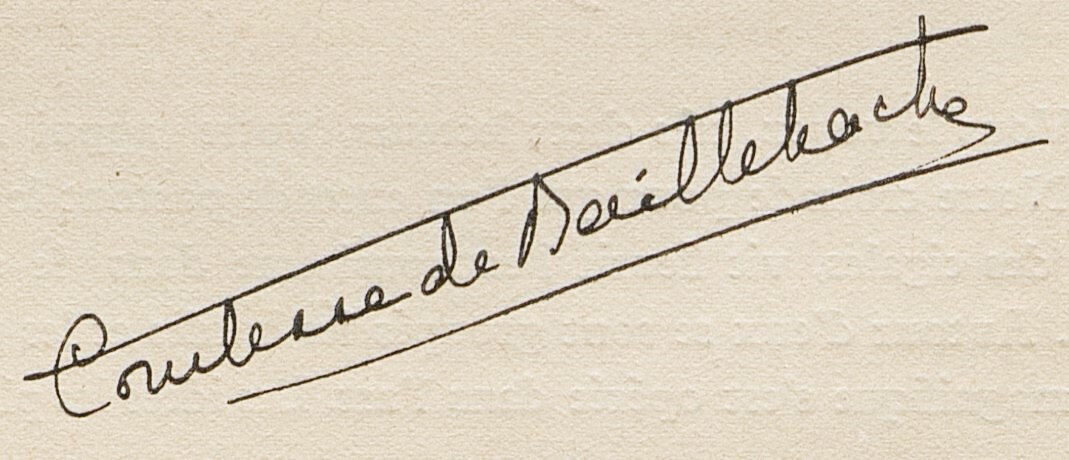
Signature of: comtesse de baillehache